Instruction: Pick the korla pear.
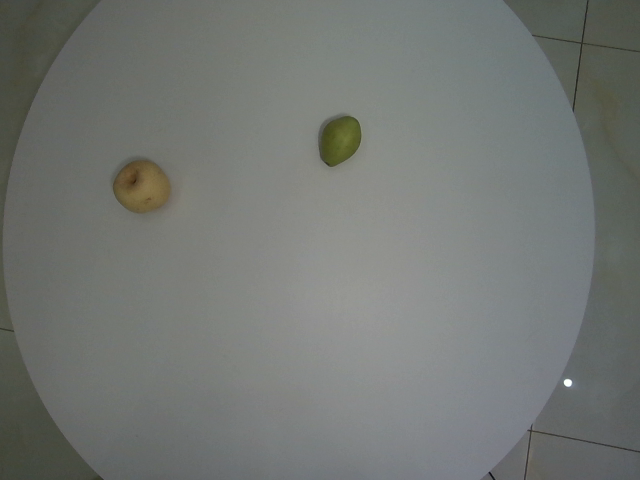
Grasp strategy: vertical